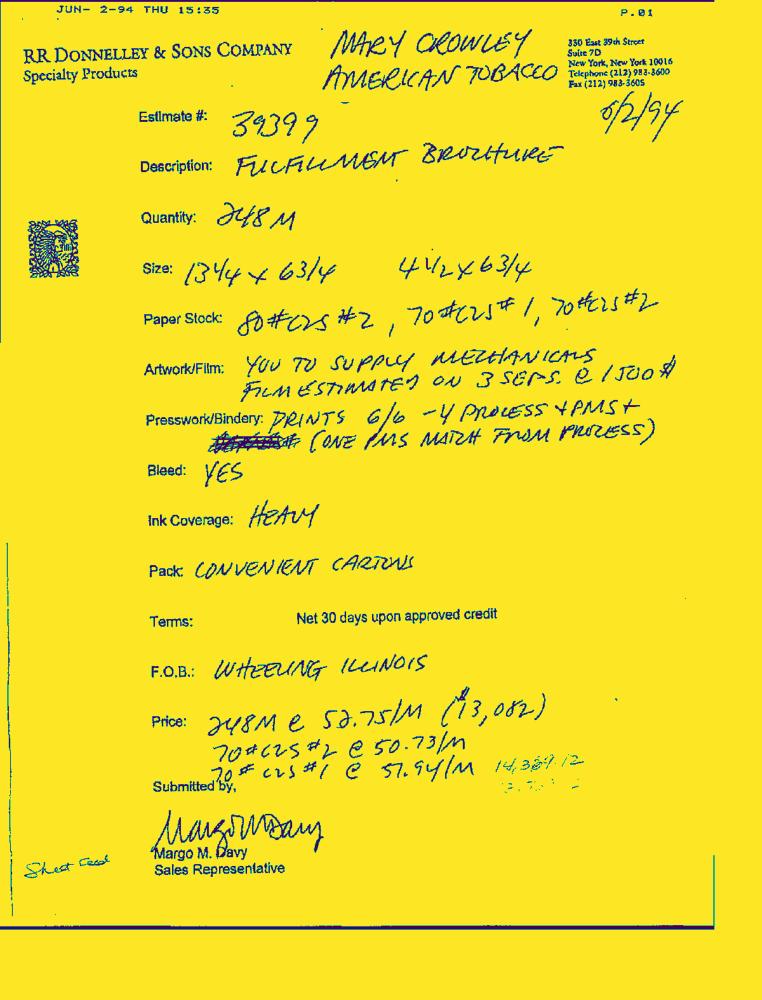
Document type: Invoice-Doc